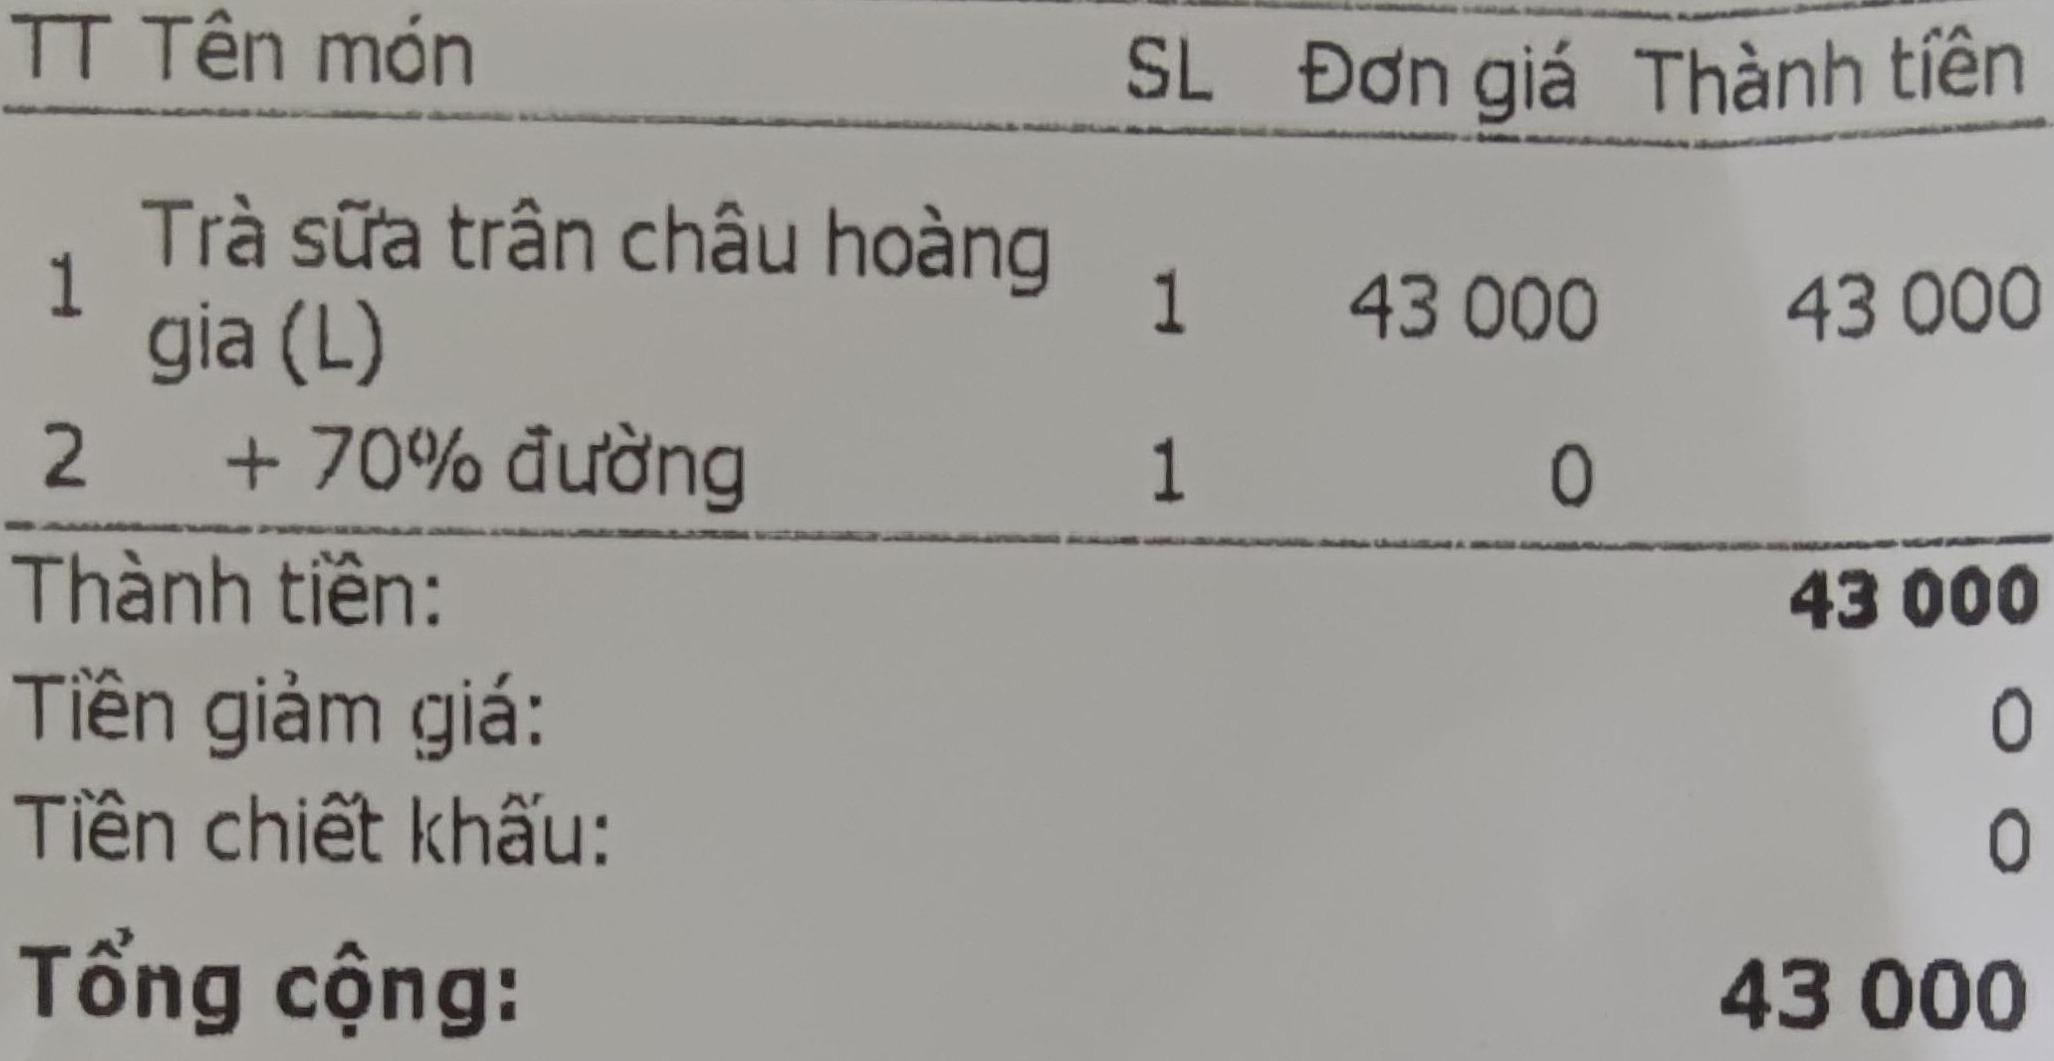
<table>
<tr>
<th>TT</th>
<th>Tên món</th>
<th>SL</th>
<th>Đơn giá</th>
<th>Thành tiền</th>
</tr>
<tr>
<td>1</td>
<td>Trà sữa trân châu hoàng gia (L)</td>
<td>1</td>
<td>43 000</td>
<td>43 000</td>
</tr>
<tr>
<td>2</td>
<td>+ 70% đường</td>
<td>1</td>
<td>0</td>
<td></td>
</tr>
</table>

Thành tiền: 43 000
Tiền giảm giá: 0
Tiền chiết khấu: 0
Tổng cộng: 43 000